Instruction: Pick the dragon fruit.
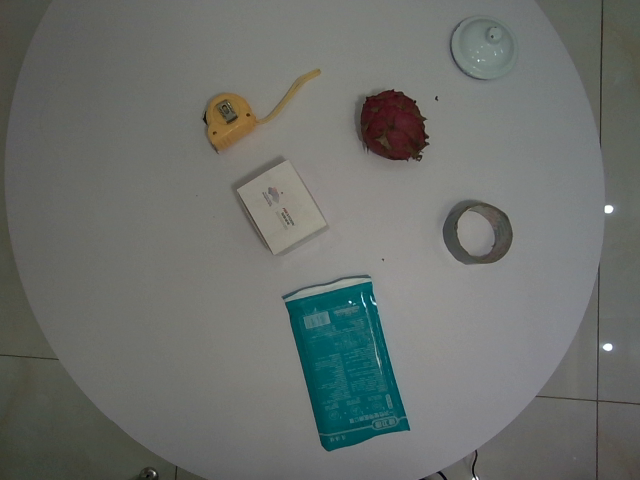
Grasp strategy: vertical